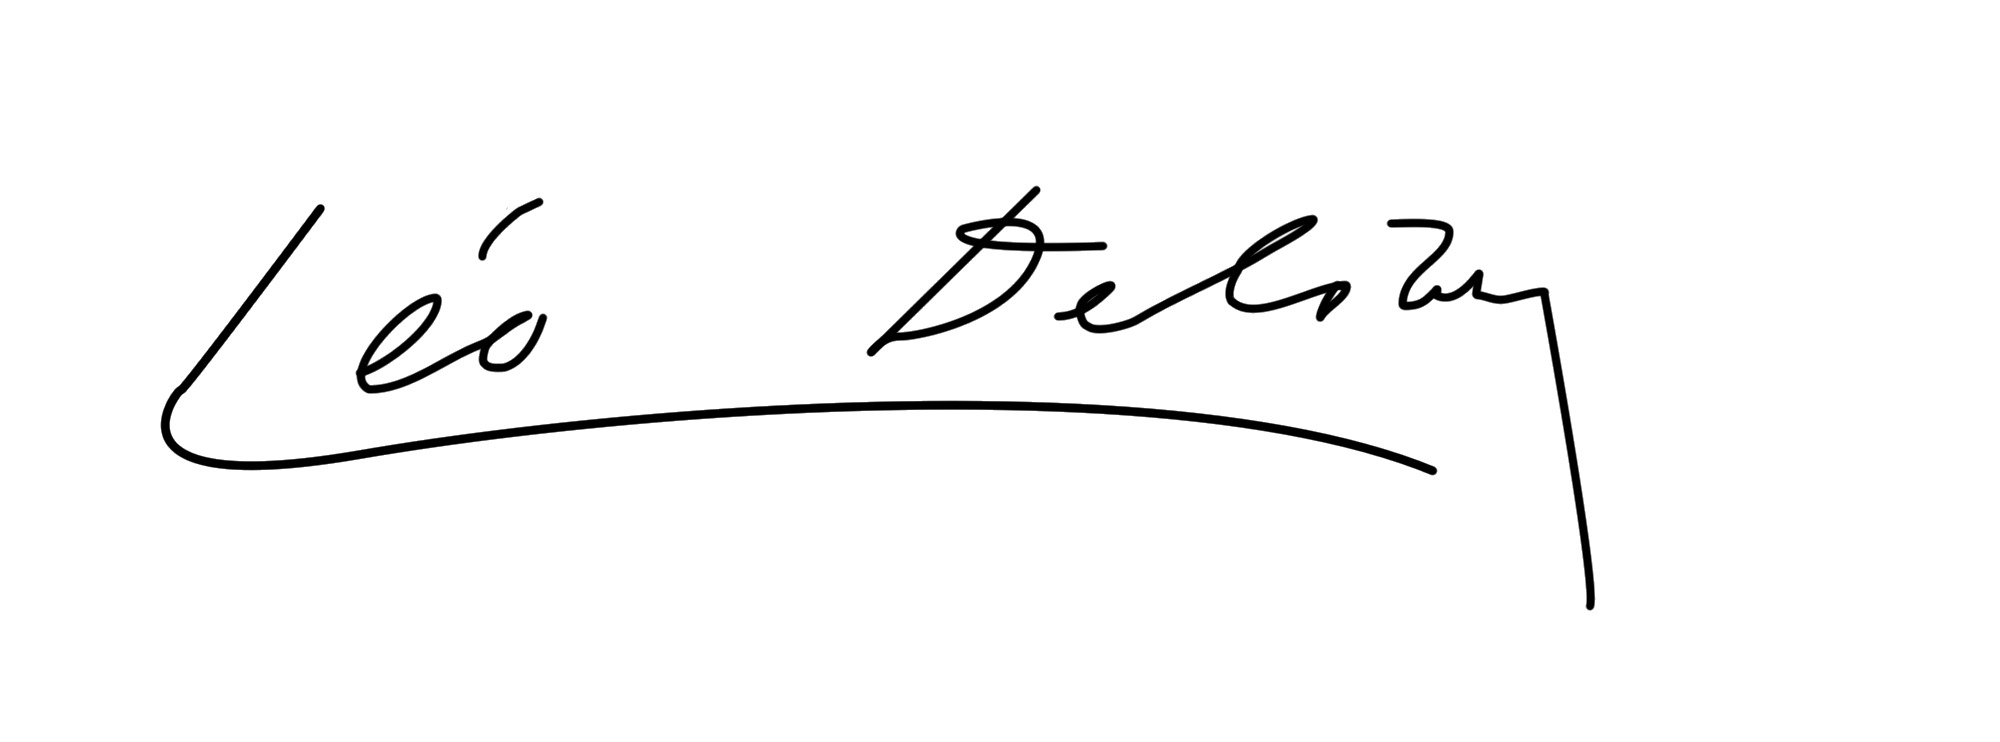
Signature of: léo delibes